Question: What is the main concern?
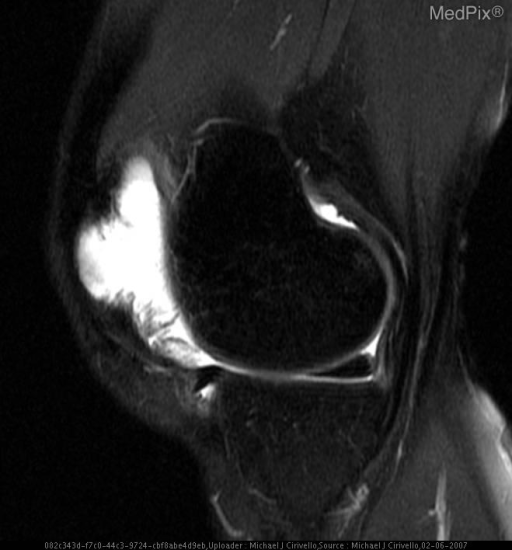
Answer: The findings suggest Radiographs: Bilateral weight-bearing anterior-posterior and lateral radiographs showed an increased density within the soft tissues of the left knee joint. The bones were well mineralized with smooth borders and no erosions.

MRI :T2 weighted with fat saturation MR images  of the left knee showed multiple low-signal-intensity masses in the anterior and posterior knee. There was a large high-signal-intensity effusion present on axial & sagittal T2 sequences. The presence of hemosiderin within the mass demonstrated a low-signal intensity rim and “blooming” artifact on gradient-recalled echo and was better delineated than on the T2 weighted images. There was no evidence of erosion or osseous infiltration on any sequence.. T2 weighted with fat saturation MR images of the left knee showed multiple low-signal-intensity masses in the anterior and posterior knee and a large knee effusion.  The presence of hemosiderin within the mass demonstrated a low-signal intensity rim and “blooming” artifact on gradient-recalled echo and was better delineated than on the T2 weighted MR images. There was no evidence of erosion or osseous infiltration on any sequence.These findings are consistent with pigmented villonodular synovitis.. The patient might have a history of A 36 y/o Caucasian woman presented with a chief complaint of pain & swelling in her left knee for three months. She denied history of trauma or exercise. Her past medical history was non-contributory.  Review of systems is negative for fever, fatigue, adenopathy, weight loss, morning stiffness, or night pain..